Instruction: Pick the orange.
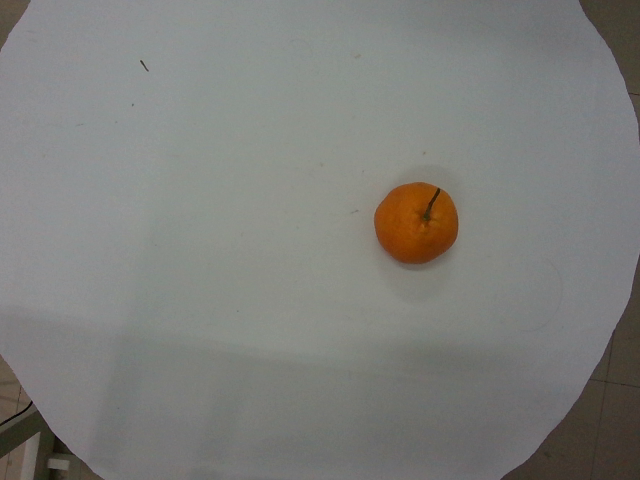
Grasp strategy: vertical